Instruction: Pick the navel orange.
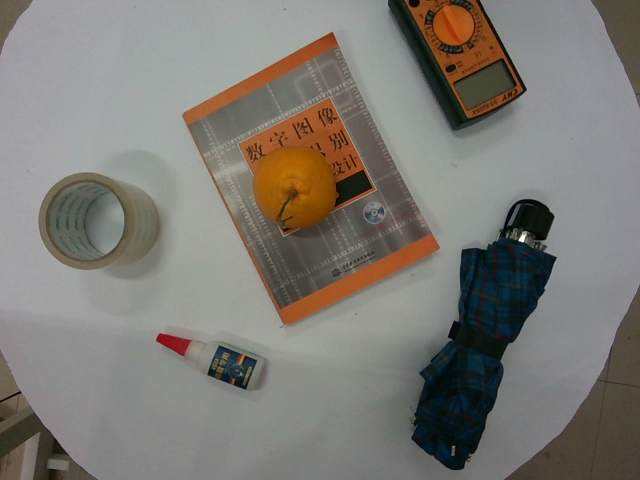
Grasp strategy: vertical